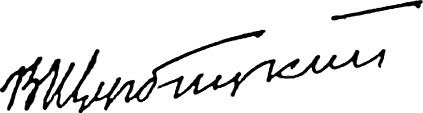
Signature of: volodymyr scherbytsky